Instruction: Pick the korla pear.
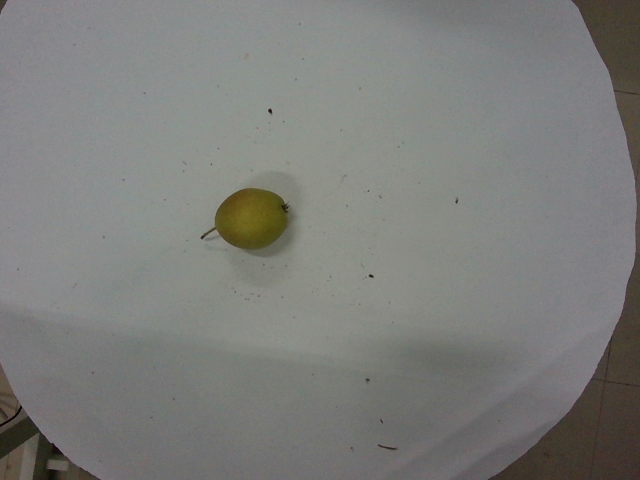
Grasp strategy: vertical